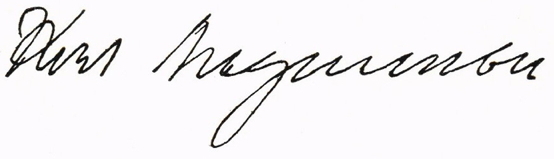
Signature of: karl magnusson i kalmar